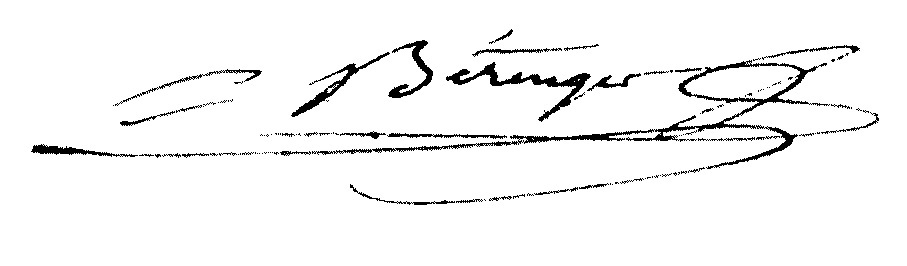
Signature of: marcelin rené bérenger